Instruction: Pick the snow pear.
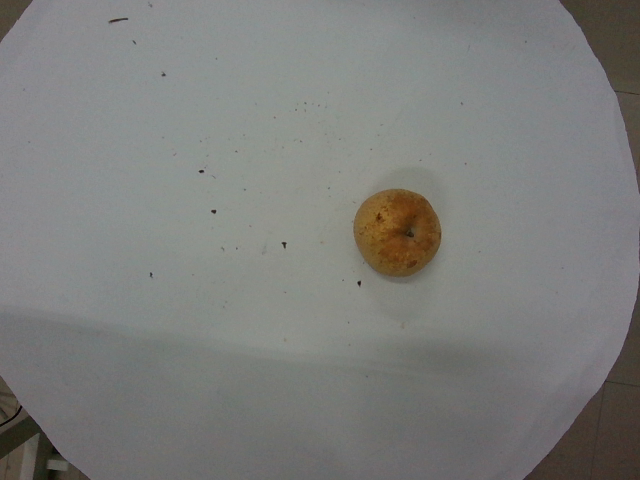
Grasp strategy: vertical